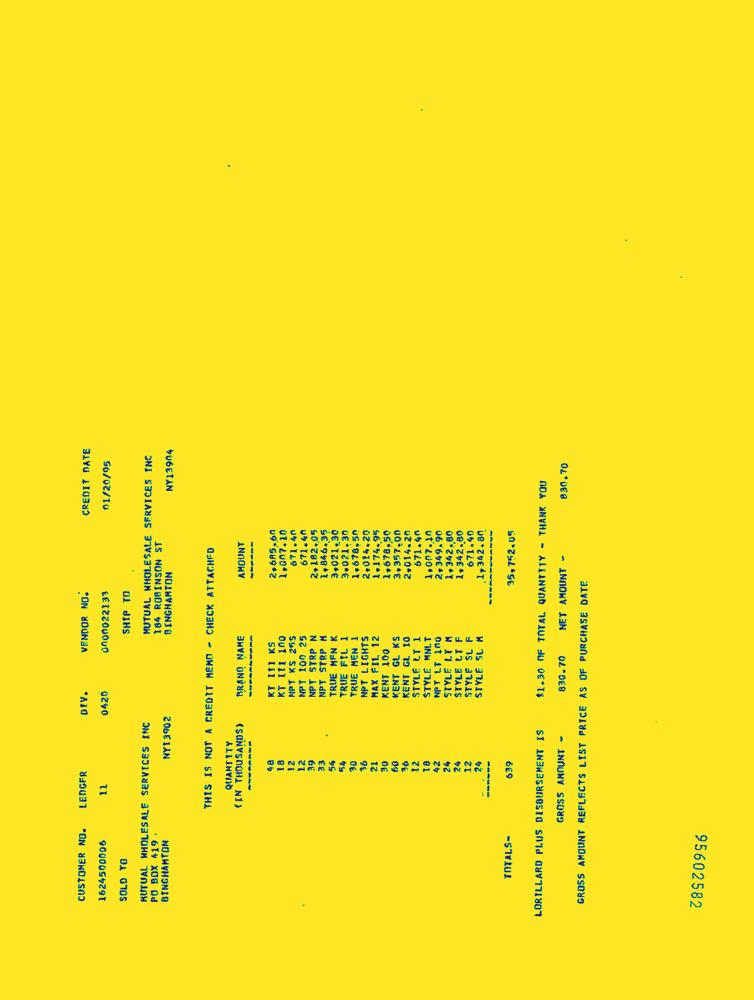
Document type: Invoice-Doc